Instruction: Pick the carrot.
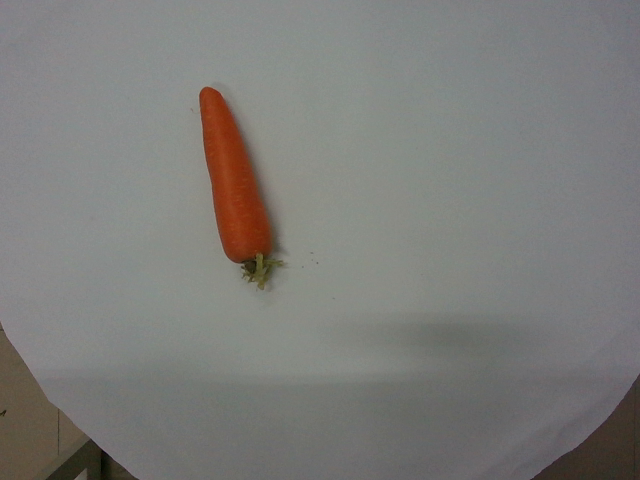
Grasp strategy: vertical